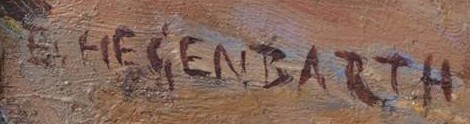
Signature of: emanuel hegenbarth